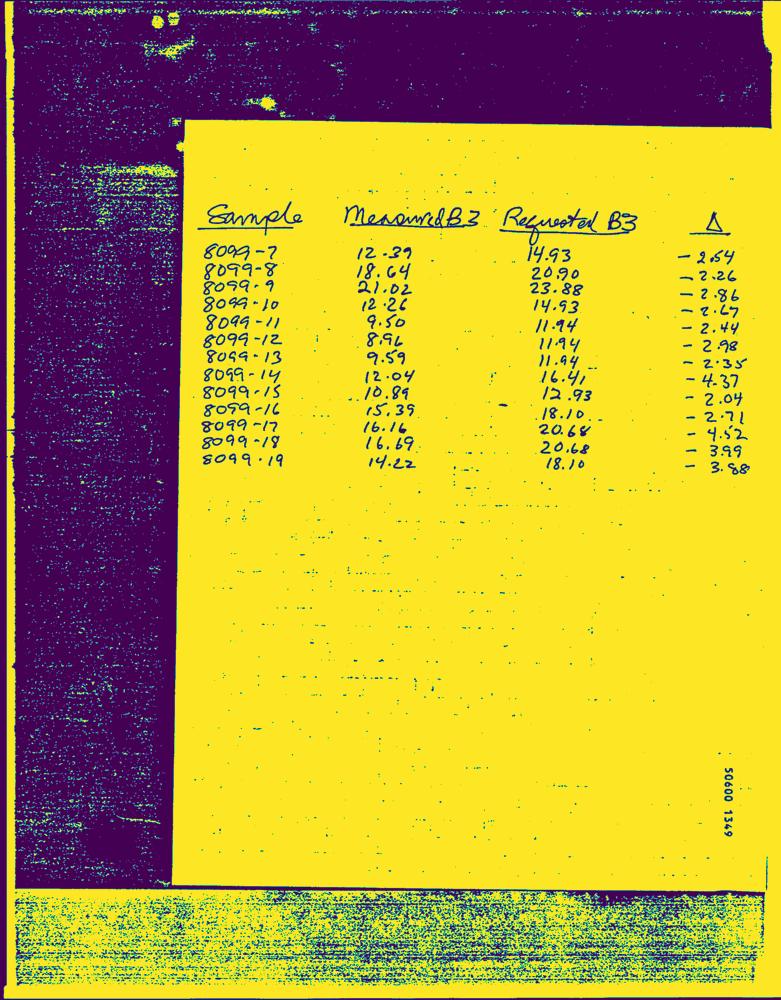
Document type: Hand-Written